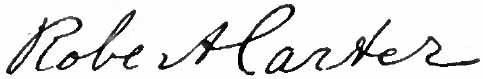
Signature of: robert carter